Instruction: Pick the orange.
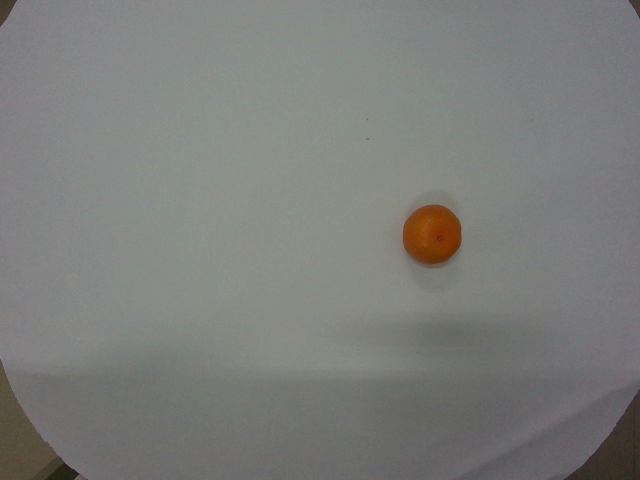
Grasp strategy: vertical